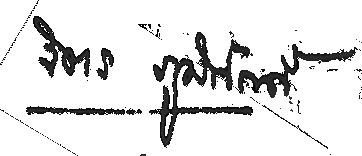
Signature of: chit phumisak